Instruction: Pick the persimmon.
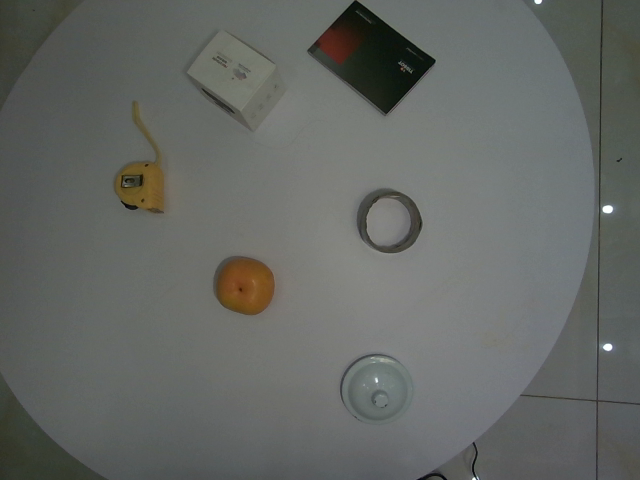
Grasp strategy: vertical